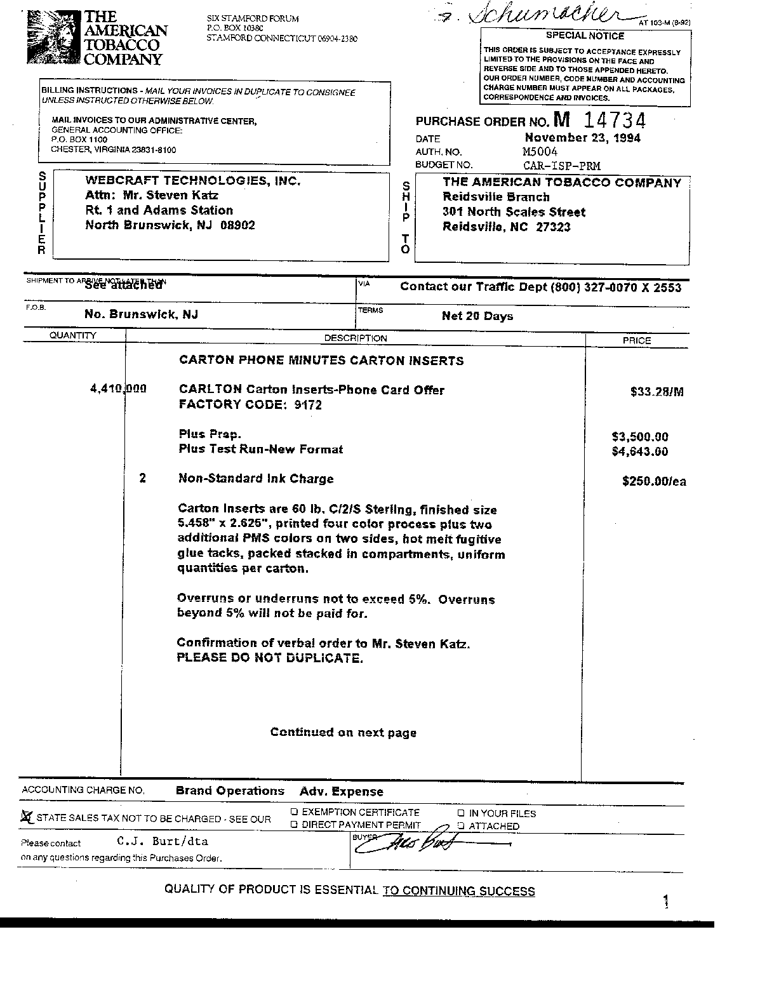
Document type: Invoice